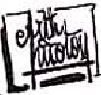
Signature of: arthur piroton